Question: How does the patient history play a role?
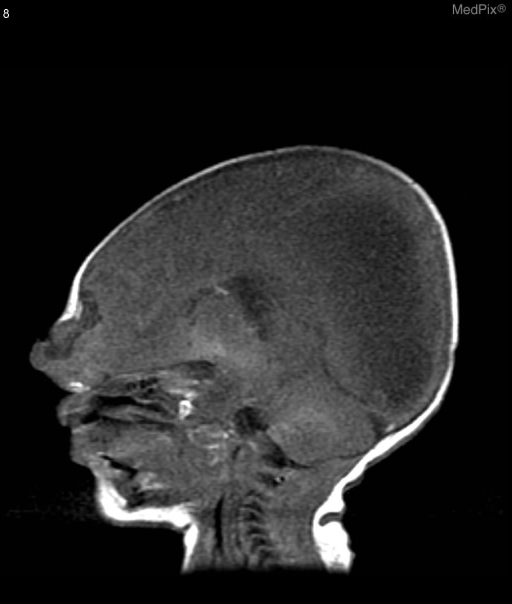
Answer: The patient's history of 2 day old female infant with midline mass above the nose. is key in understanding the case.